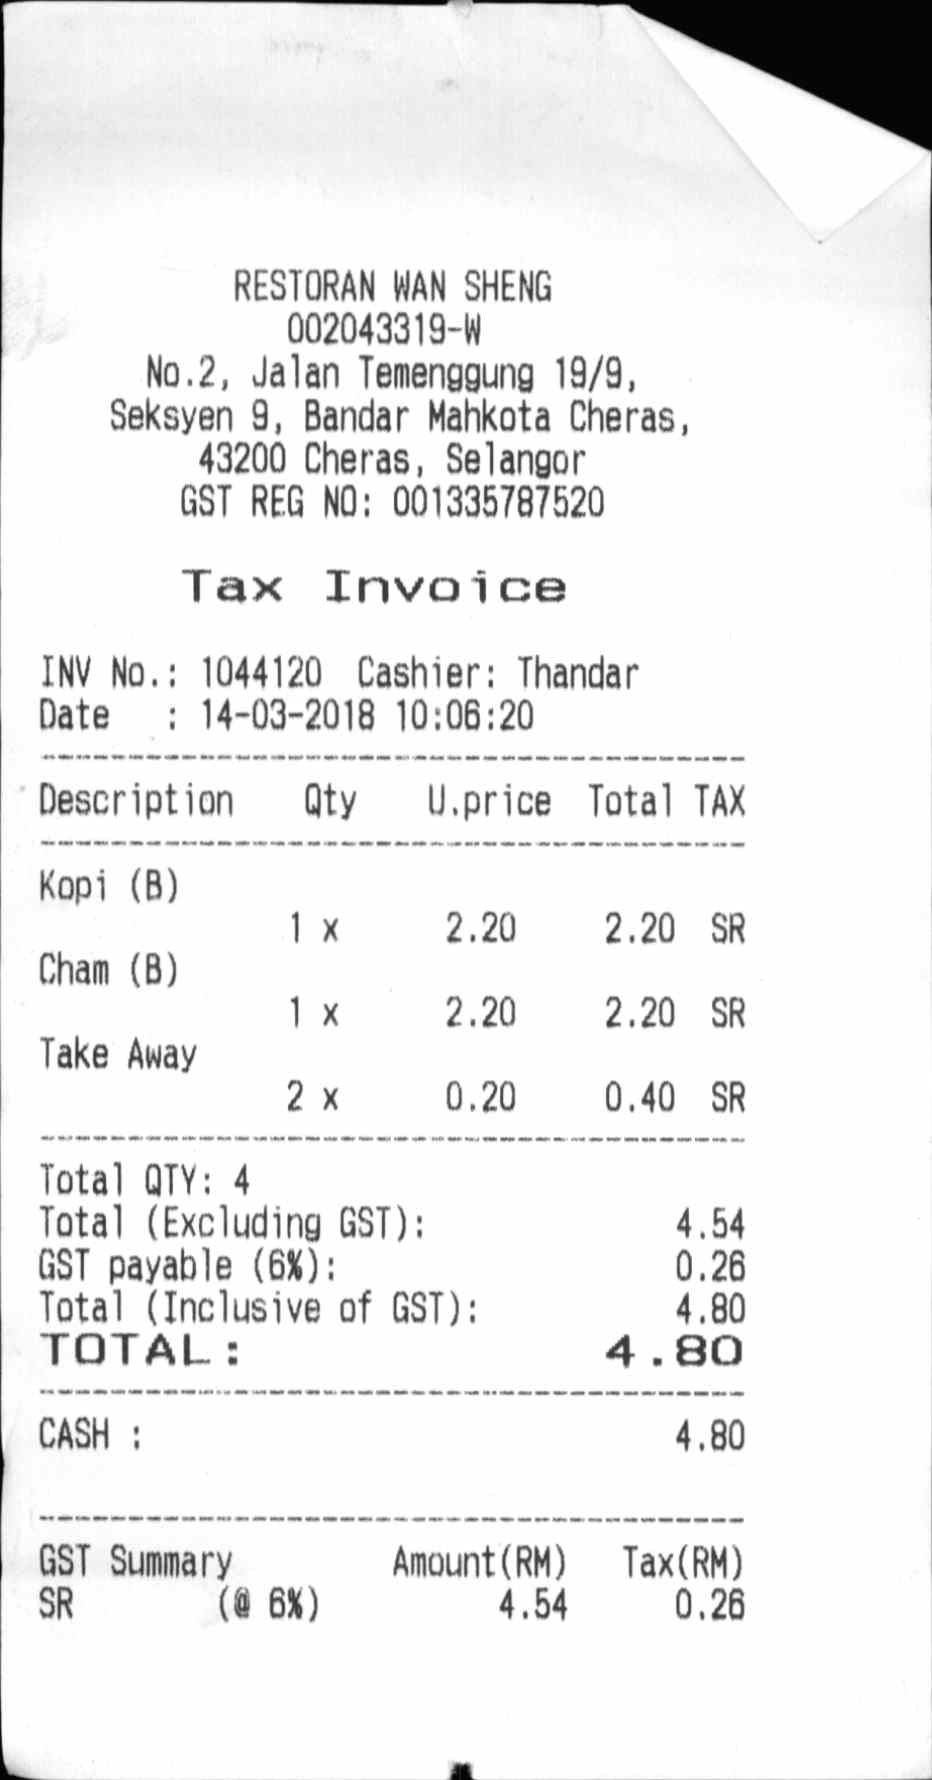
RESTORAN WAN SHENG
002043319-W
NO.2, JALAN TEMENGGUNG 19/9,
SEKSYEN 9, BANDAR MAHKOTA CHERAS,
43200 CHERAS, SELANGOR
GST REG NO: 001335787520
TAX INVOICE
INV NO.: 1044120
CASHIER: THANDAR
DATE
: 14-03-2018 10:06:20
DESCRIPTION
QTY
U.PRICE
TOTAL
TAX
KOPI (B)
1 X
2.20
2.20
SR
CHAM (B)
1 X
2.20
2.20
SR
TAKE AWAY
2 X
0.20
0.40
SR
TATAL QTY:4
TOTAL (EXCLUDING GST):
4.54
GST PAYABLE (6%):
0.26
TOTAL (INCLUSIVE OF GST):
4.80
TOTAL:
4.80
CASH:
4.80
GST SUMMARY
AMOUNT (RM)
TAX (RM)
SR
(@ 6%)
4.54
0.26